Question: What was observed in the imaging?
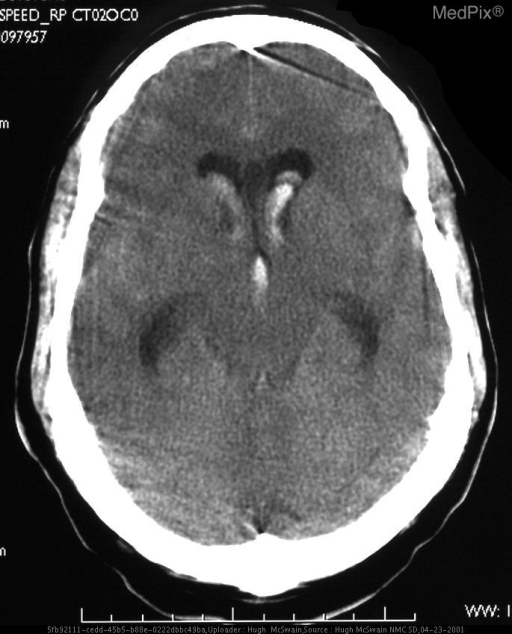
Answer: The imaging shows NCHCT demonstrates hemorrhage in the lateral ventricles and the fourth ventricle with intraparenchymal hemorrhage adjacent to this in the right cerebellum.  MRI demonstrates  multiple flow voids in the right cerebellum which enhance on post gadolinium images.  Angiography demonstrates right PICA aneurysm with a cerebellar AVM. NCHCT demonstrates hemorrhage in the fourth ventricle with intraparenchymal hemorrhage adjacent to this in the right cerebellum..